Question: What type of tax is indicated in the document, personal property or real estate?
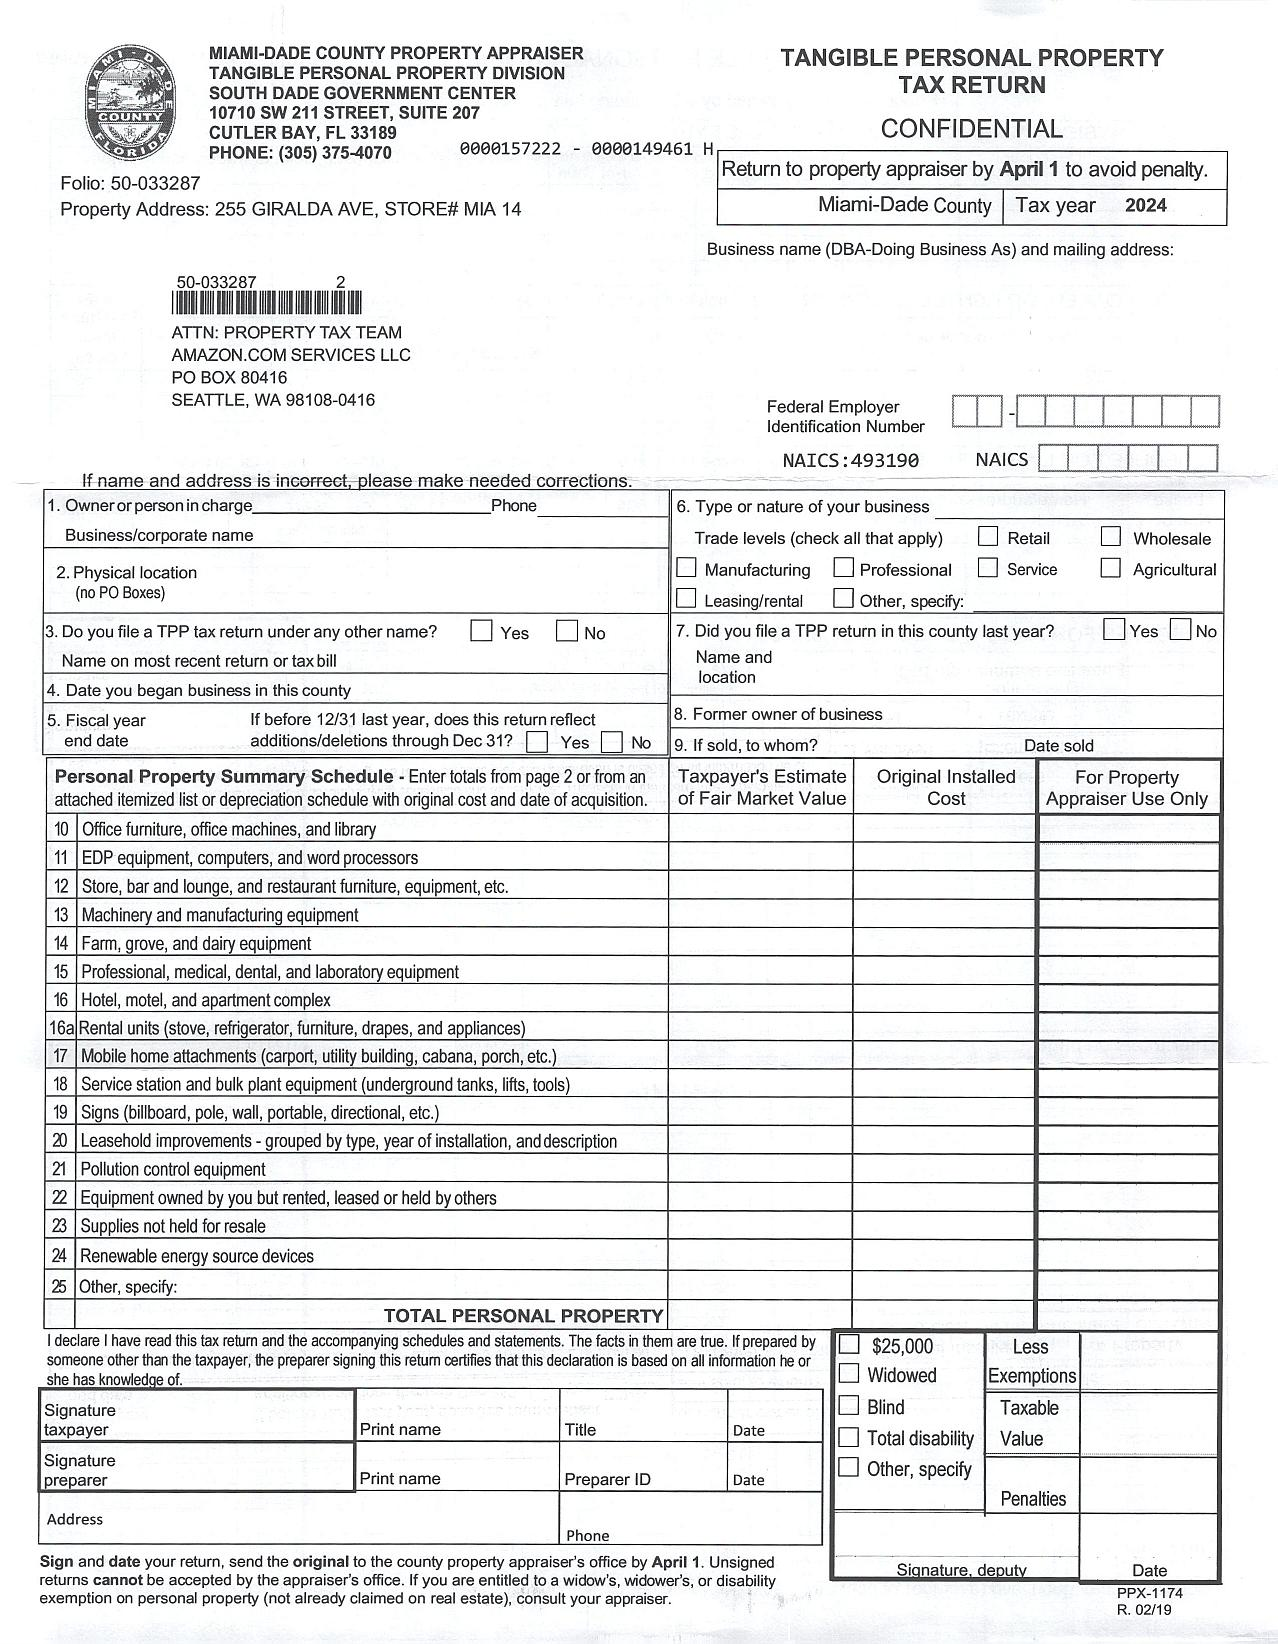
Answer: "Tangible Personal Property Tax"